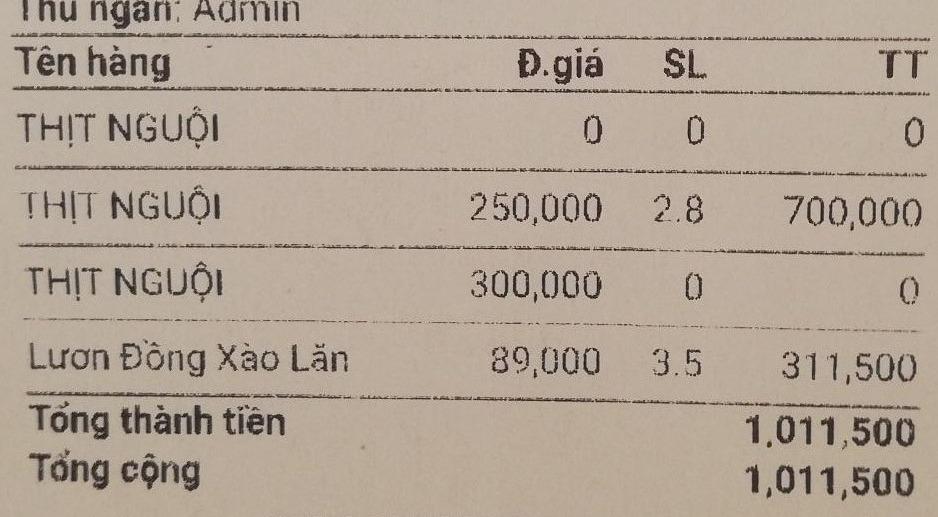
Thu ngân: Admin

<table>
<tr>
<th>Tên hàng</th>
<th>Đ.giá</th>
<th>SL</th>
<th>TT</th>
</tr>
<tr>
<td>THỊT NGUỘI</td>
<td>0</td>
<td>0</td>
<td>0</td>
</tr>
<tr>
<td>THỊT NGUỘI</td>
<td>250,000</td>
<td>2.8</td>
<td>700,000</td>
</tr>
<tr>
<td>THỊT NGUỘI</td>
<td>300,000</td>
<td>0</td>
<td>0</td>
</tr>
<tr>
<td>Lươn Đồng Xào Lăn</td>
<td>89,000</td>
<td>3.5</td>
<td>311,500</td>
</tr>
<tr>
<td>Tổng thành tiền</td>
<td></td>
<td></td>
<td>1,011,500</td>
</tr>
<tr>
<td>Tổng cộng</td>
<td></td>
<td></td>
<td>1,011,500</td>
</tr>
</table>